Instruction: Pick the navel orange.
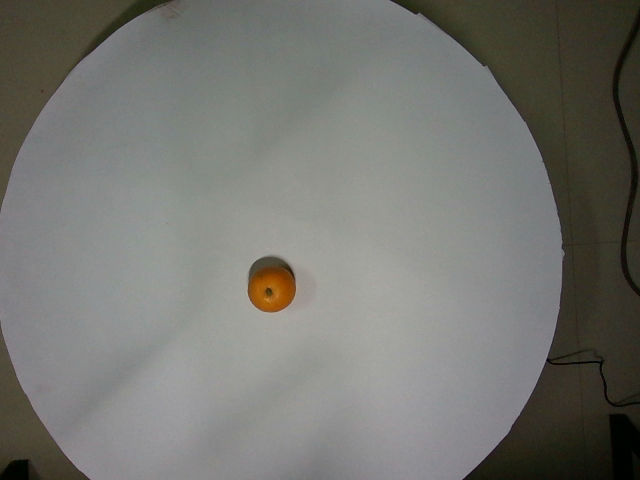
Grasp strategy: vertical